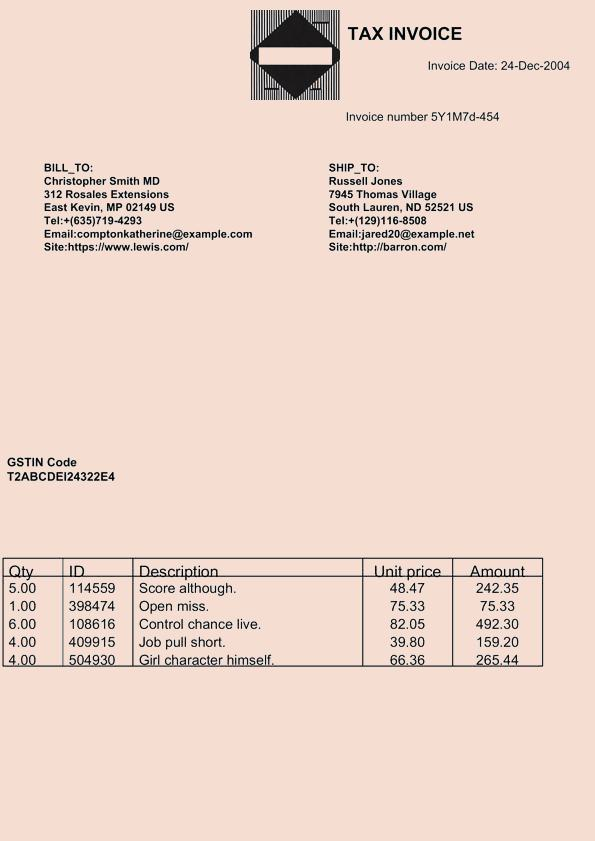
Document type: Invoice